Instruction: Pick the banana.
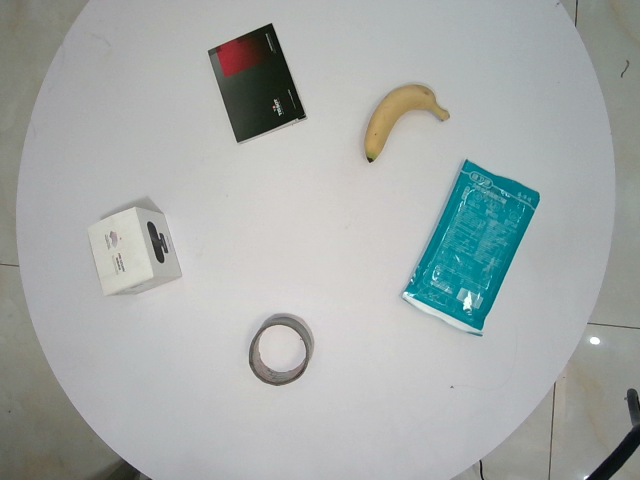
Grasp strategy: vertical